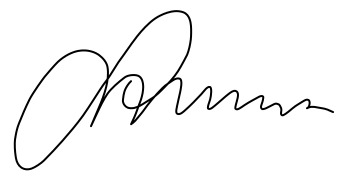
Signature of: aslan maskhadov